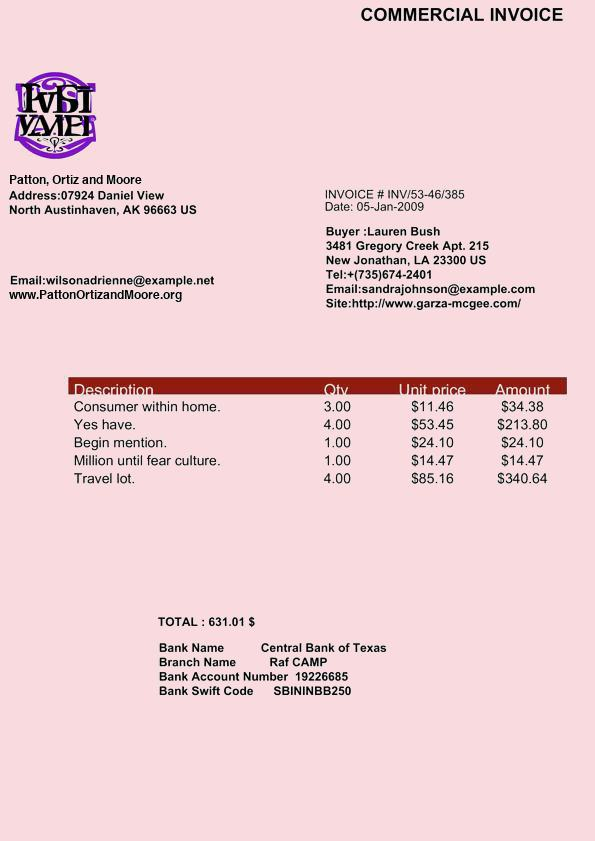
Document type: Invoice